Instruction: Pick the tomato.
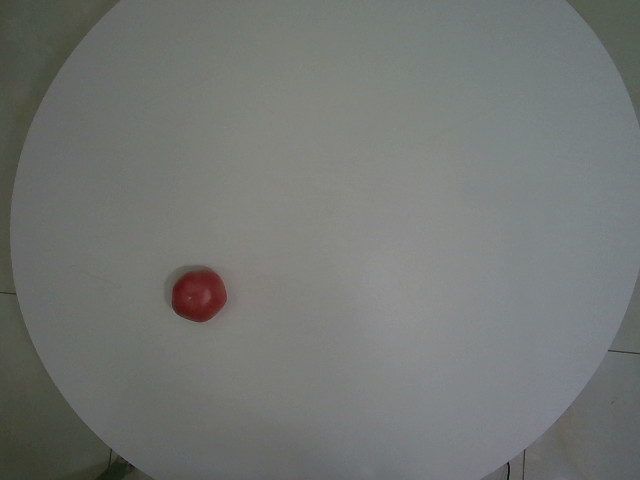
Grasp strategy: vertical